Question: What jurisdiction, city, or county is the document associated with?
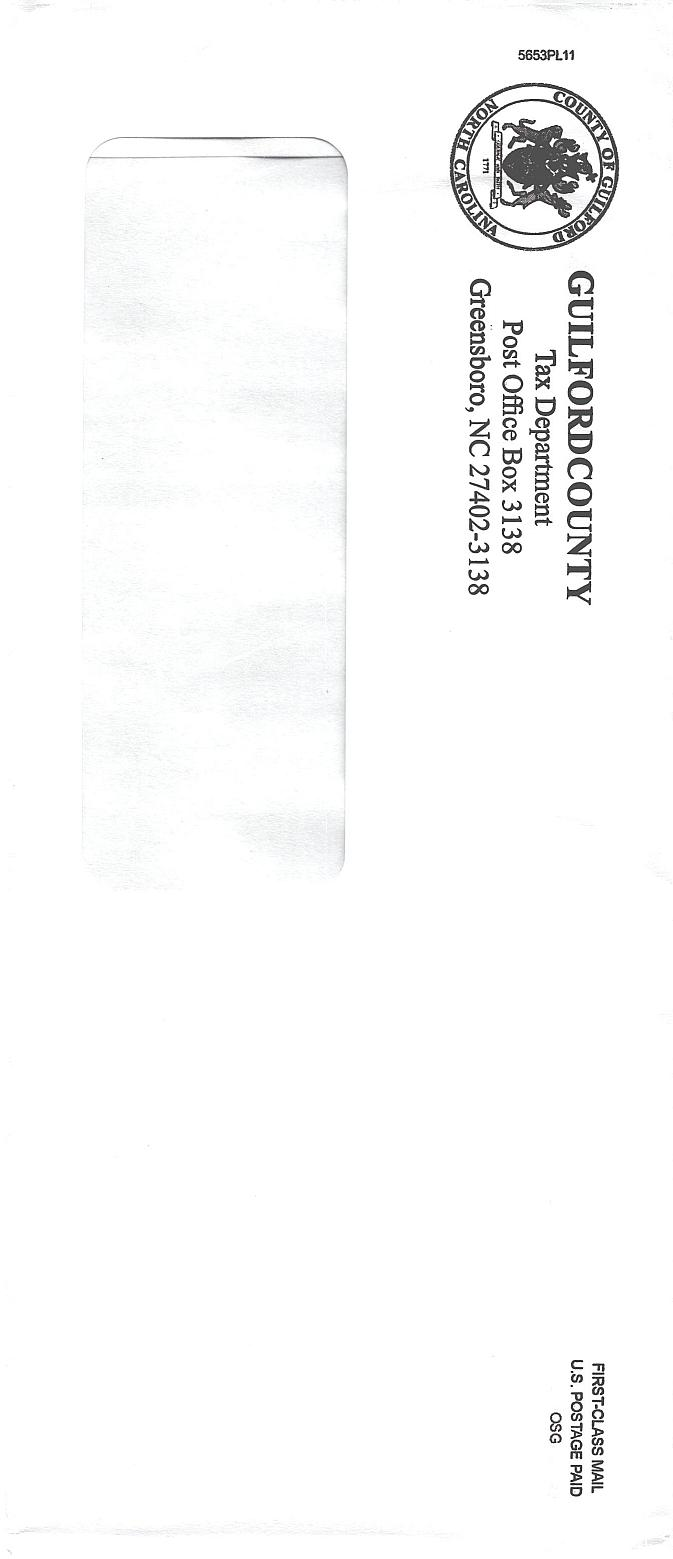
Answer: "Guilford County"